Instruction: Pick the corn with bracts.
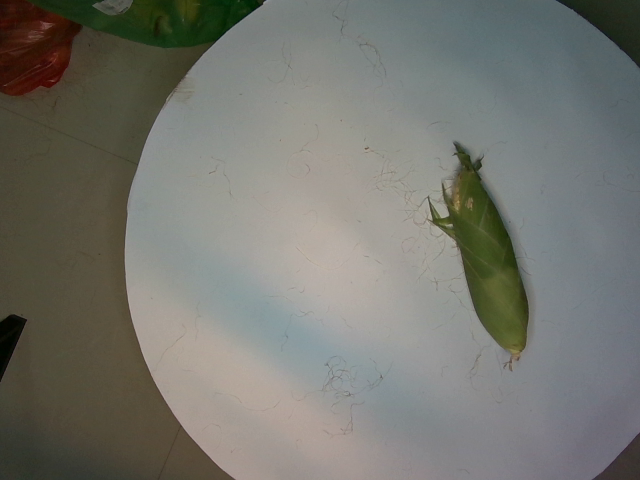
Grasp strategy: vertical